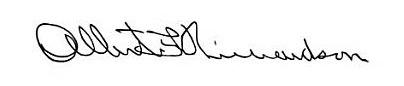
Signature of: albert f richardson